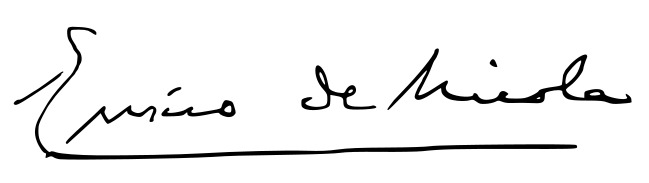
Signature of: enrico de nicola